Question: In what way does the history help explain the case?
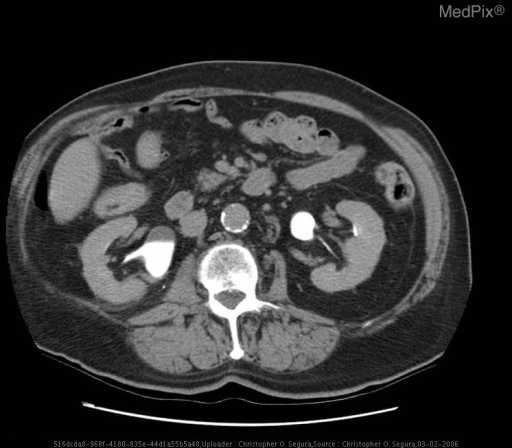
Answer: The patient's history of 82 yo man with 2-month history of painless gross hematuria is key in understanding the case.